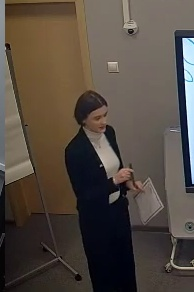
Транскрипция: Thanks for watching!
Категория: Педагогические действия
Подкатегория: Перенаправляет внимание класса
Описание действия: Учитель подводит к концу занятия и предлагает повторить изученный в течение занятия материал
Контекст и комментарии: Контекст ДО: занятие проходило по плану. Результат после: за счет смены фокуса учеников и близящегося конца занятия, ученики сконцентрировались. Педагогический эффект: подведение итогов позволяет ощутить масштаб проделанной работы и повторить изученный материал для лучшего закрепления информации.